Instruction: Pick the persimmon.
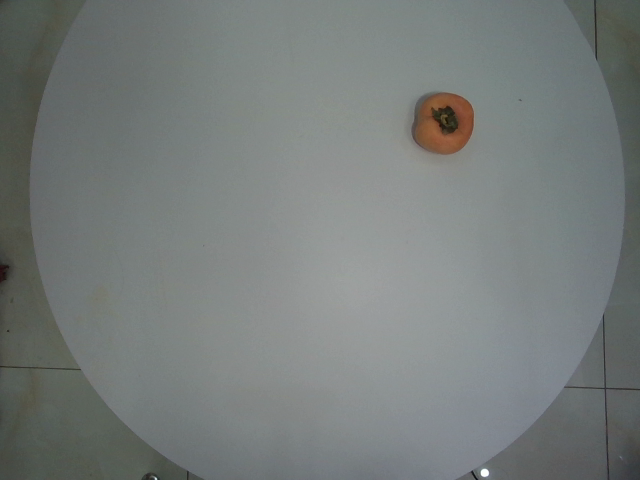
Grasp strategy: vertical